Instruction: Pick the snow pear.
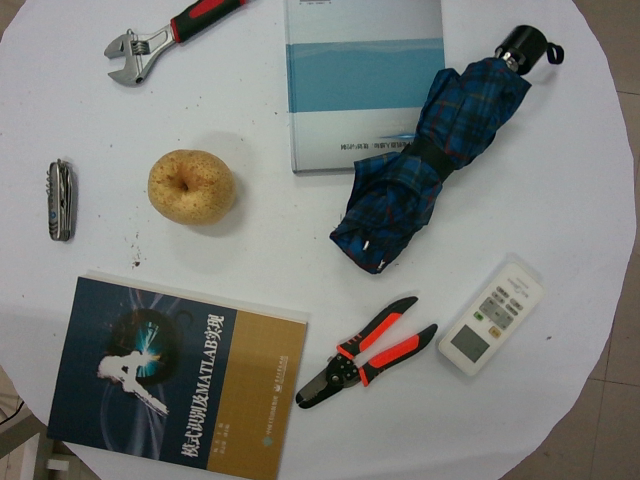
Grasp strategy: vertical